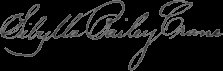
Signature of: sibylla bailey crane